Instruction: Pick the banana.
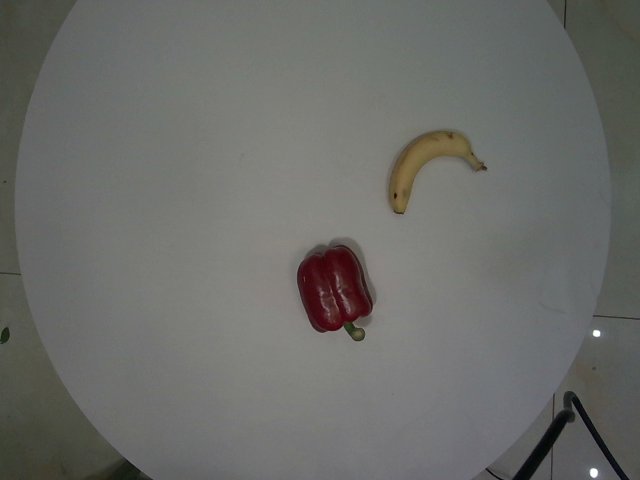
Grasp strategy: vertical